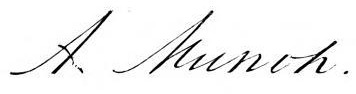
Signature of: andreas munch